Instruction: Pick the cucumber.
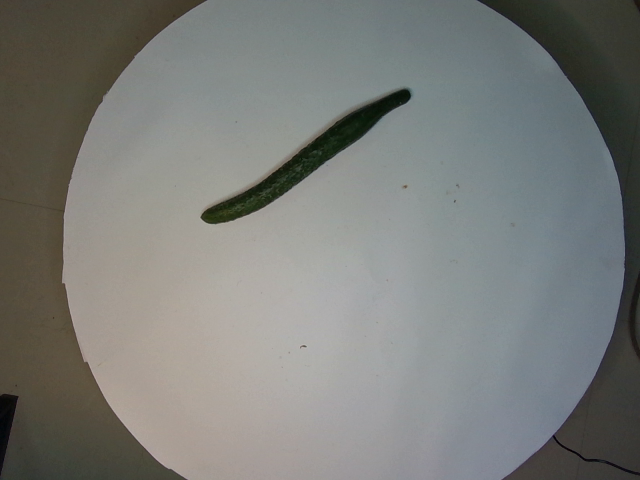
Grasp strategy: vertical